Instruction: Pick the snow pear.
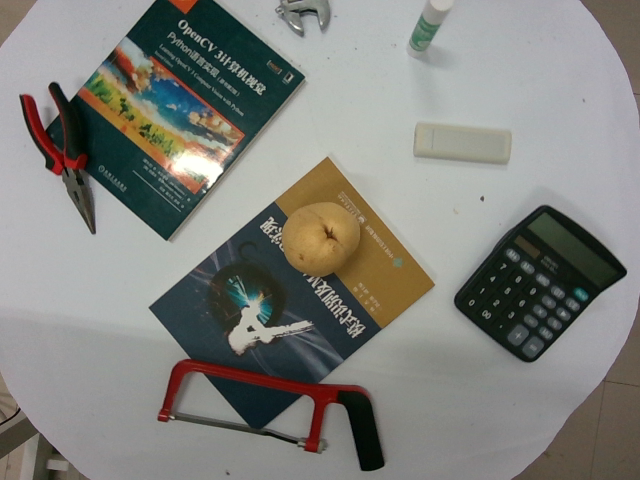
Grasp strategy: vertical